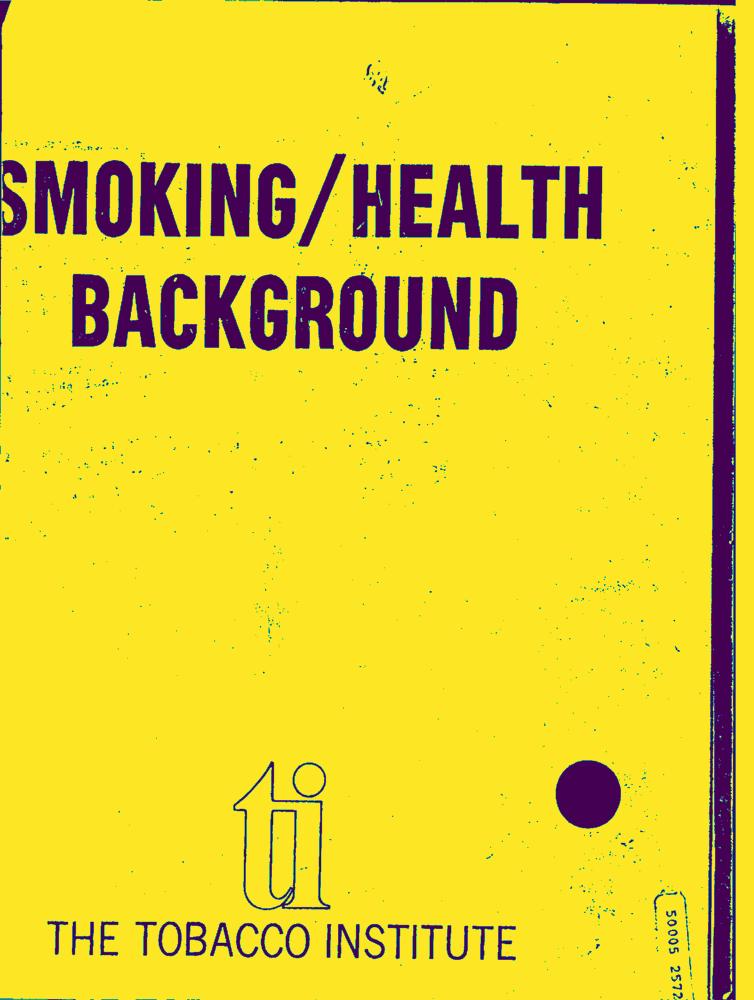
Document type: Letter-Doc